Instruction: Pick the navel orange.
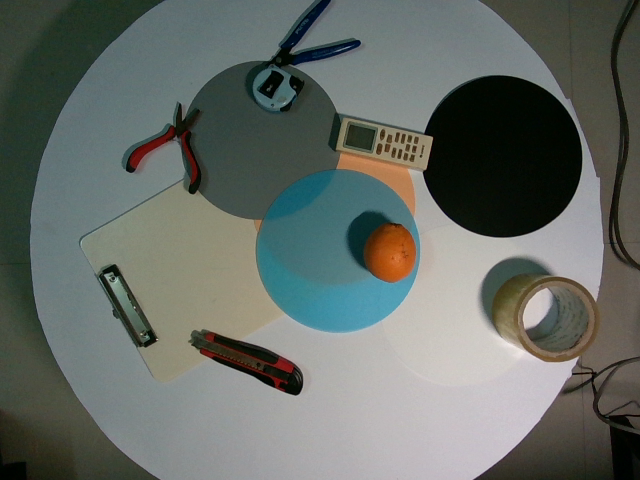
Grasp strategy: vertical